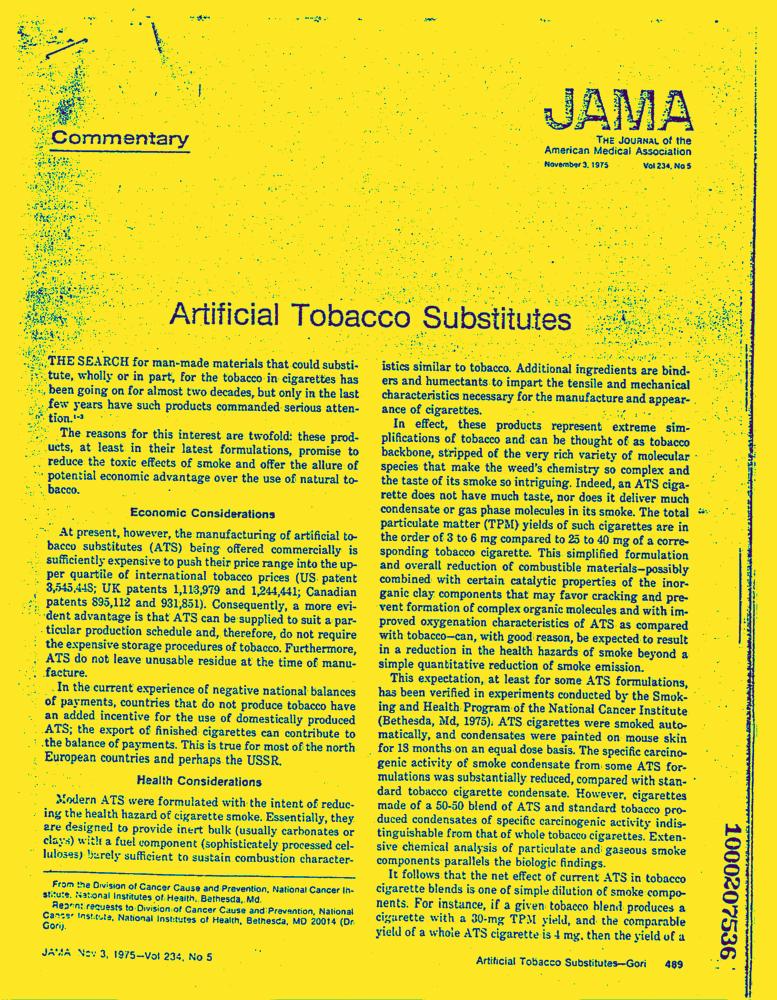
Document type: News-Article